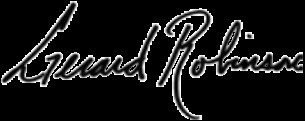
Signature of: gerald robinson